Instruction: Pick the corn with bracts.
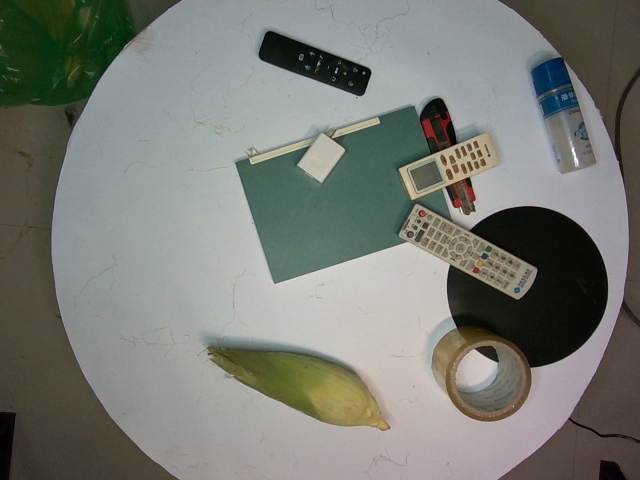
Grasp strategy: vertical